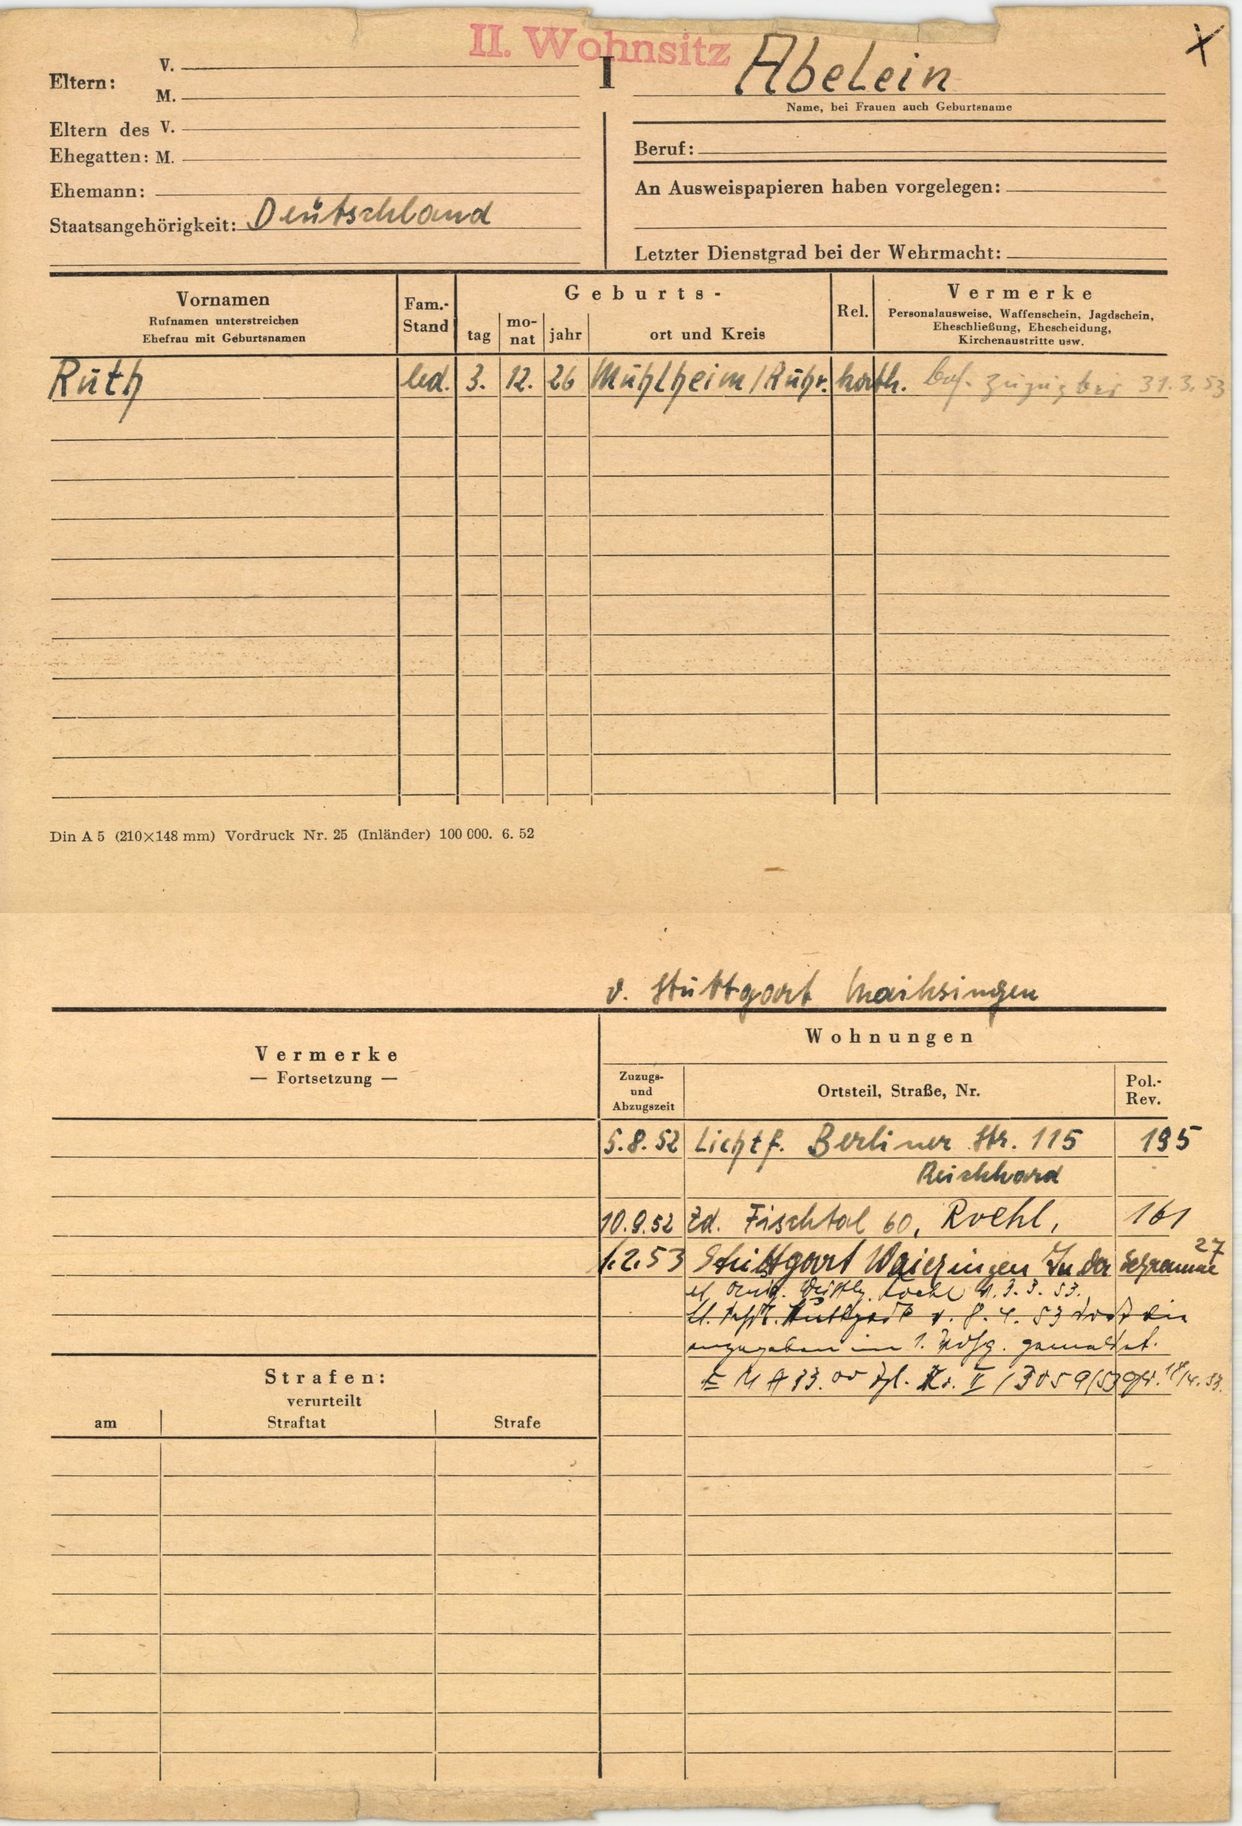
Abelein